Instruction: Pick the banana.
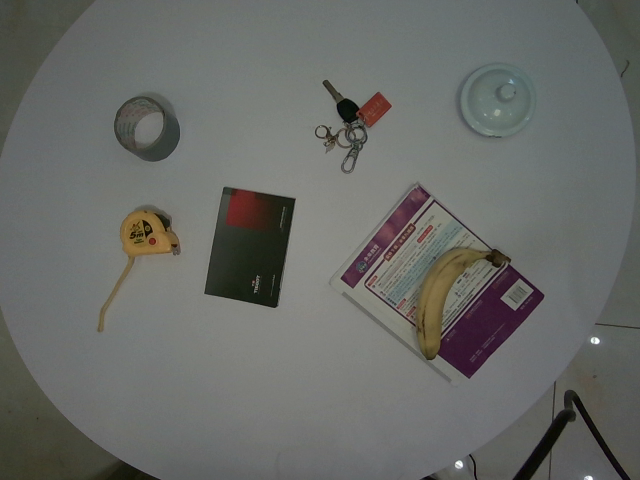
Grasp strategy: vertical